Question: How is the property described in the document?
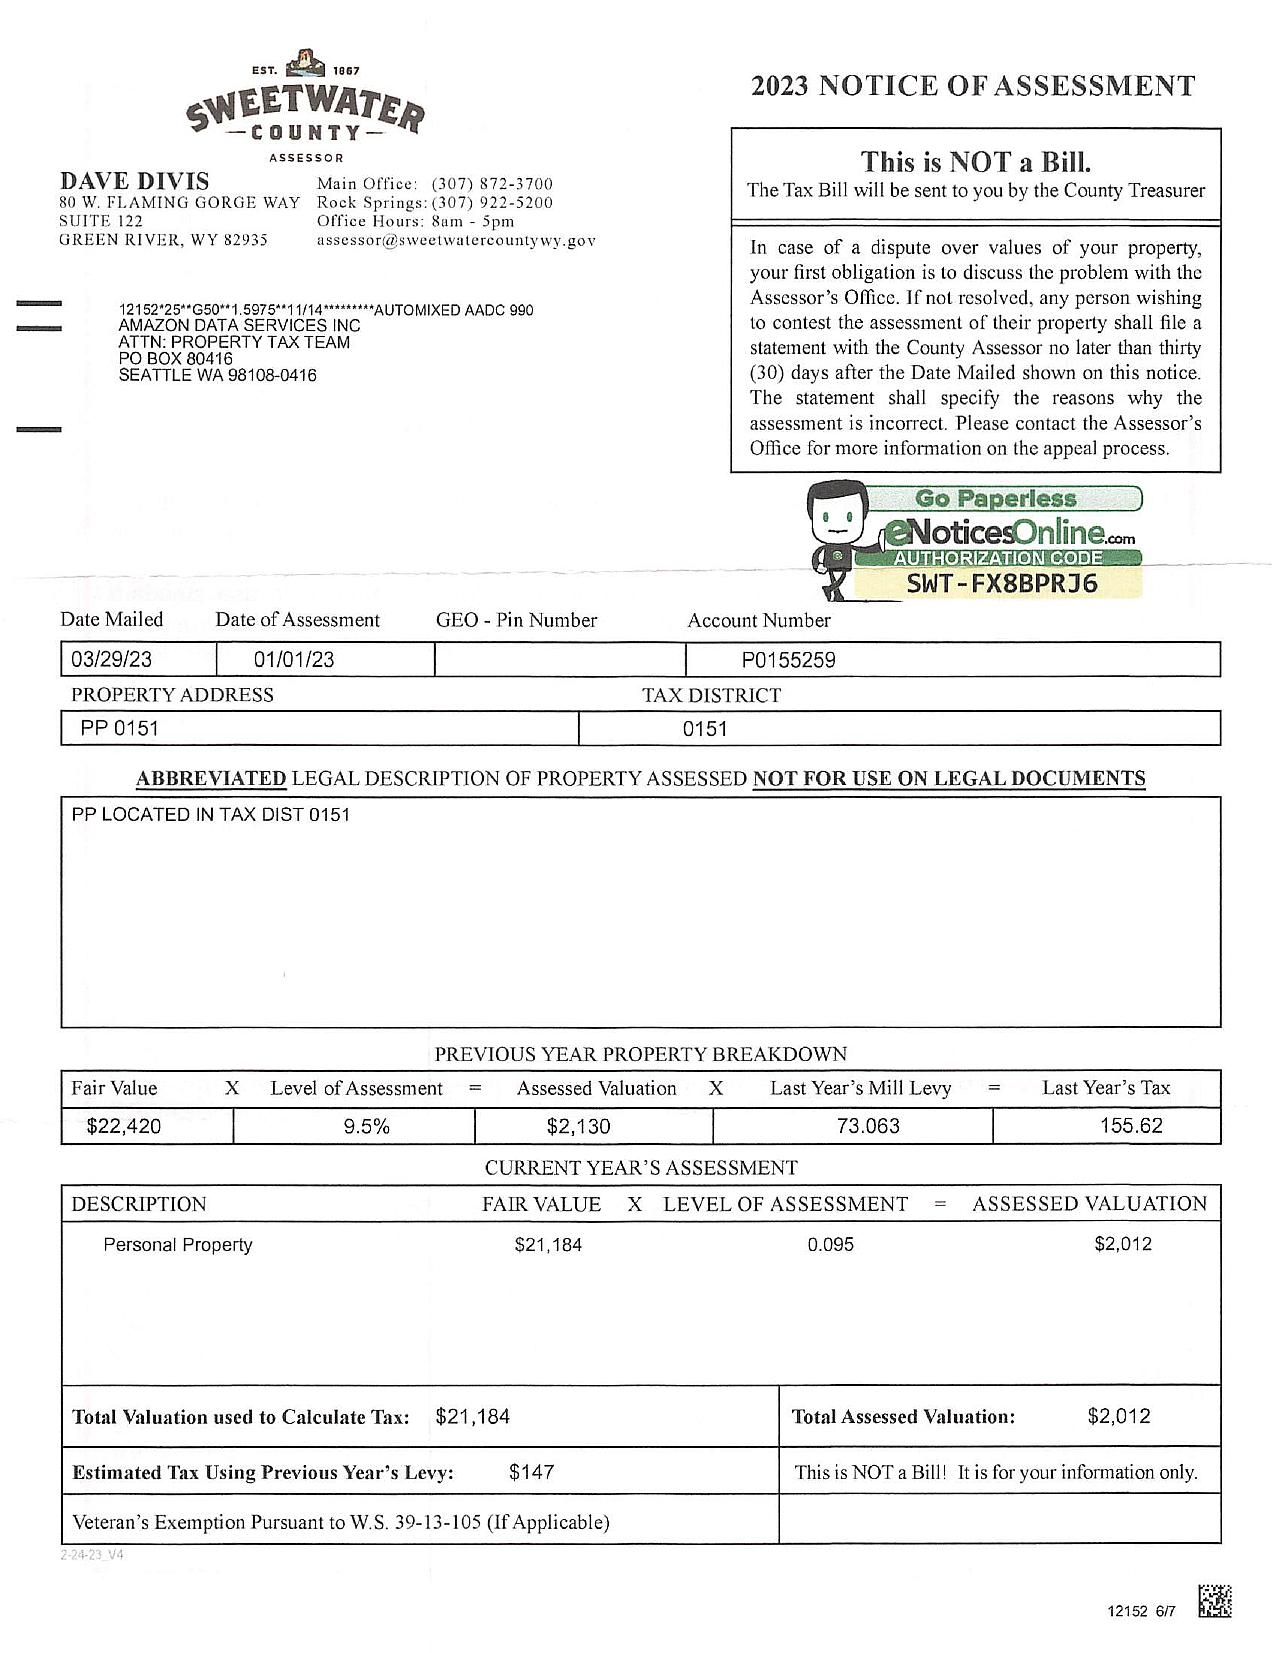
Answer: "PP LOCATED IN TAX DIST 0151"